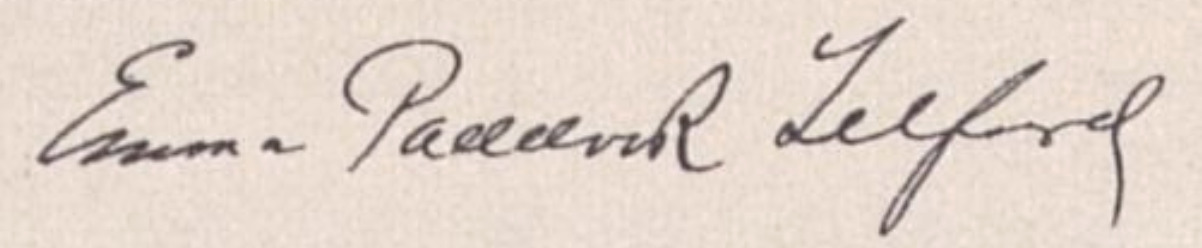
Signature of: emma paddock telford